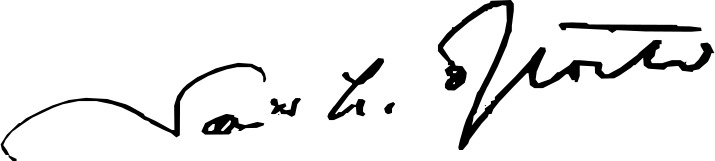
Signature of: david ludwig bloch